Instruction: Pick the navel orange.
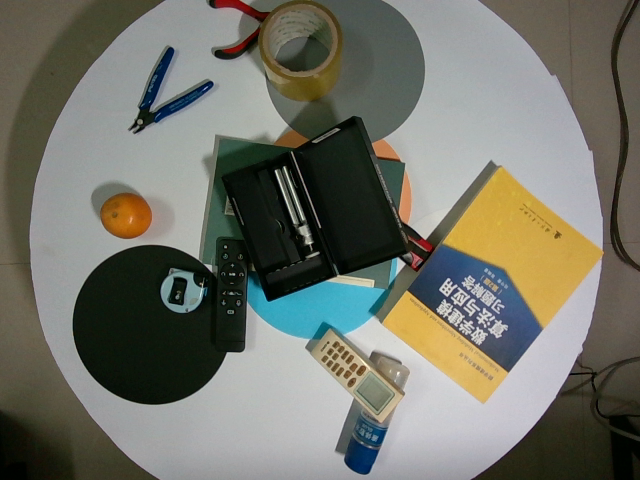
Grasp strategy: vertical